Question: What is the address or location of the property listed in the document?
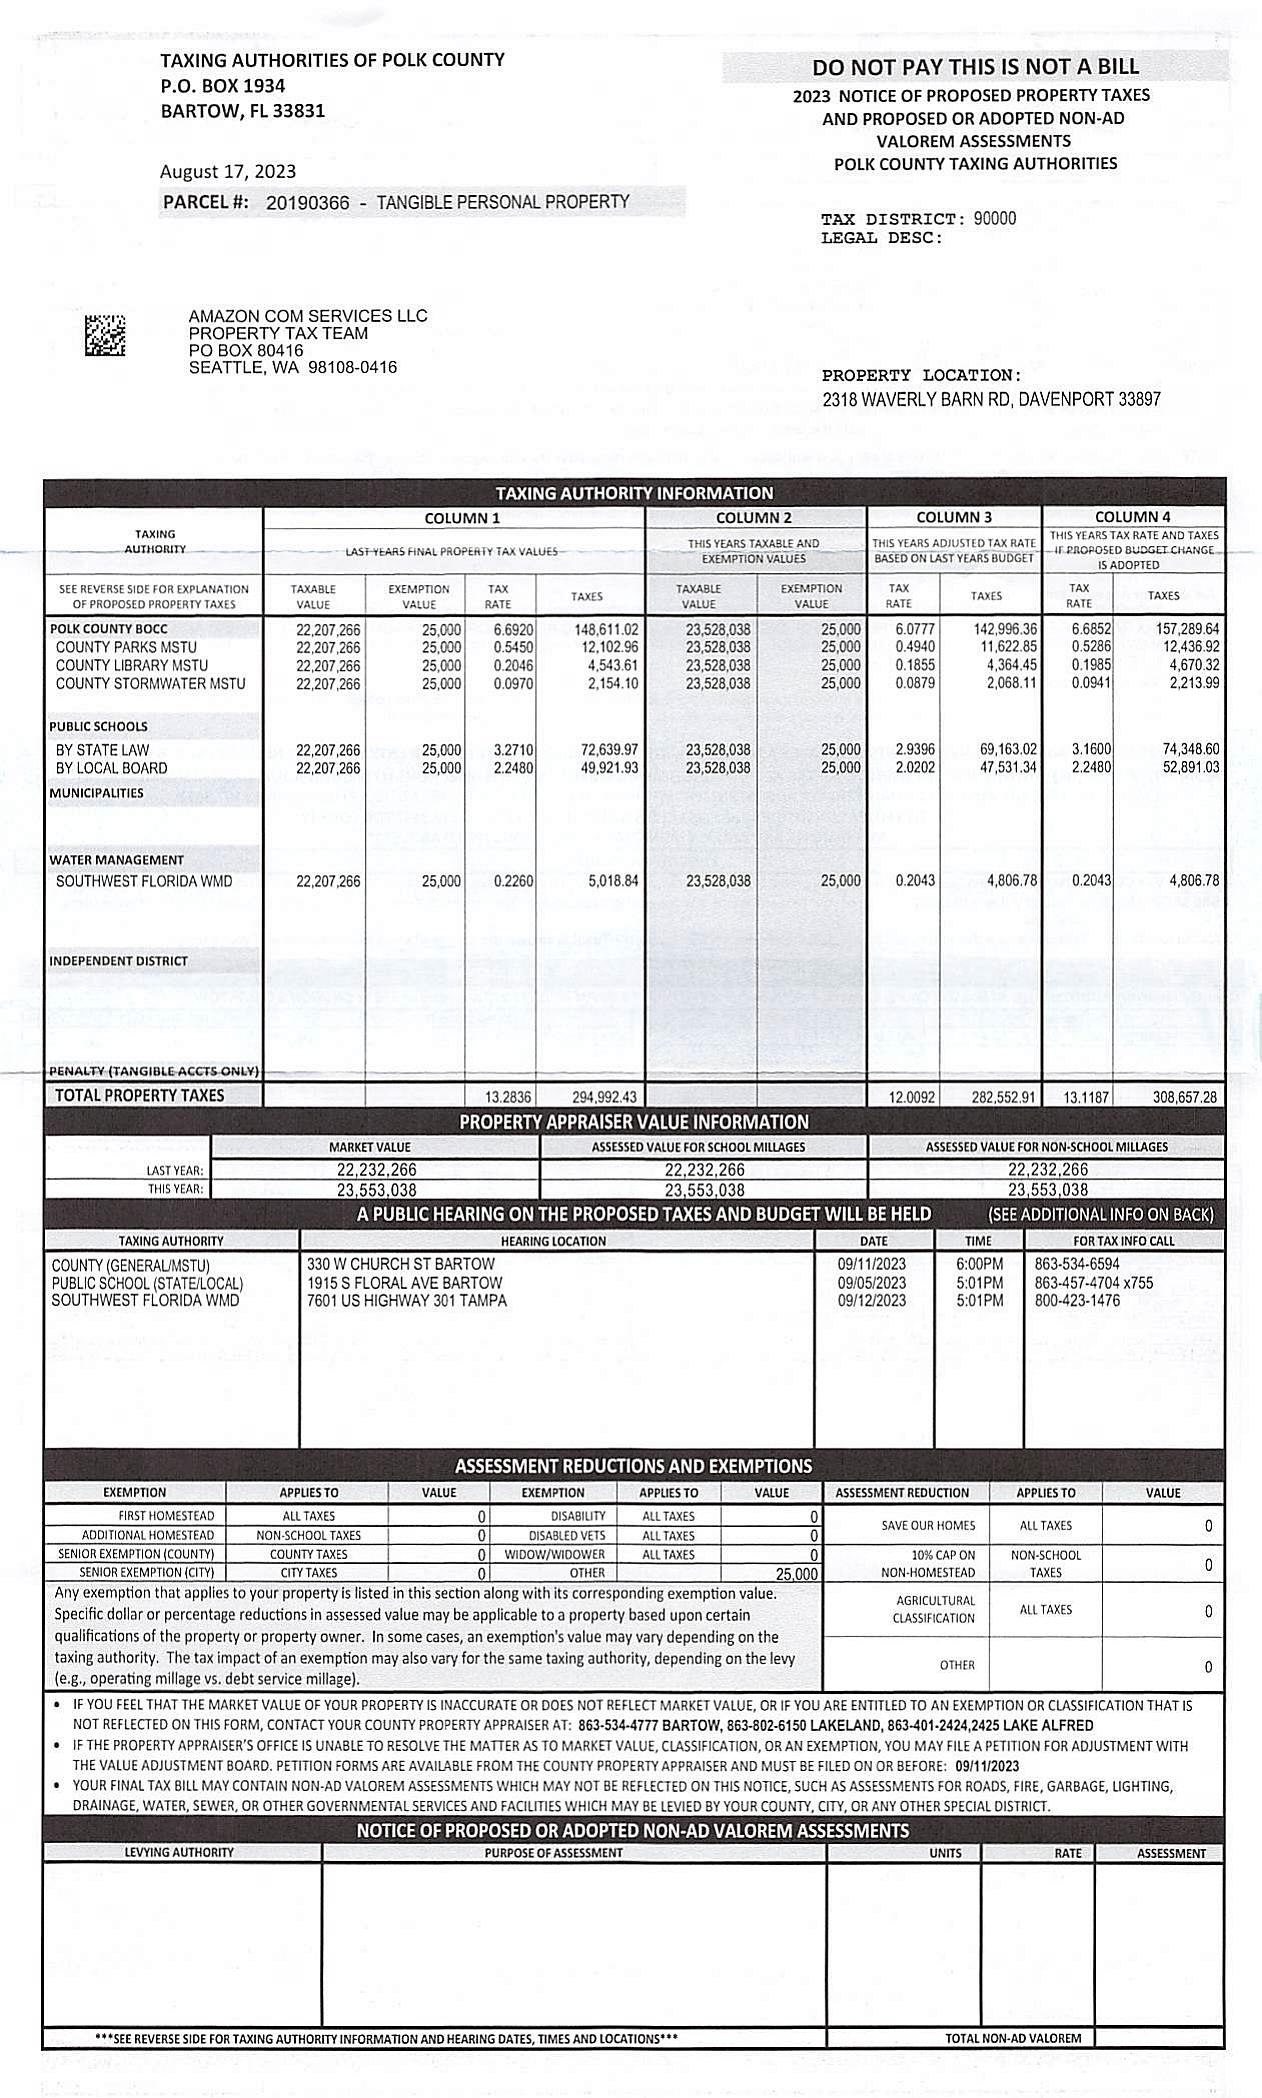
Answer: "2318 WAVERLY BARN RD, DAVENPORT 33897"